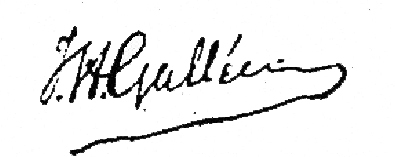
Signature of: johan hendrik gallée